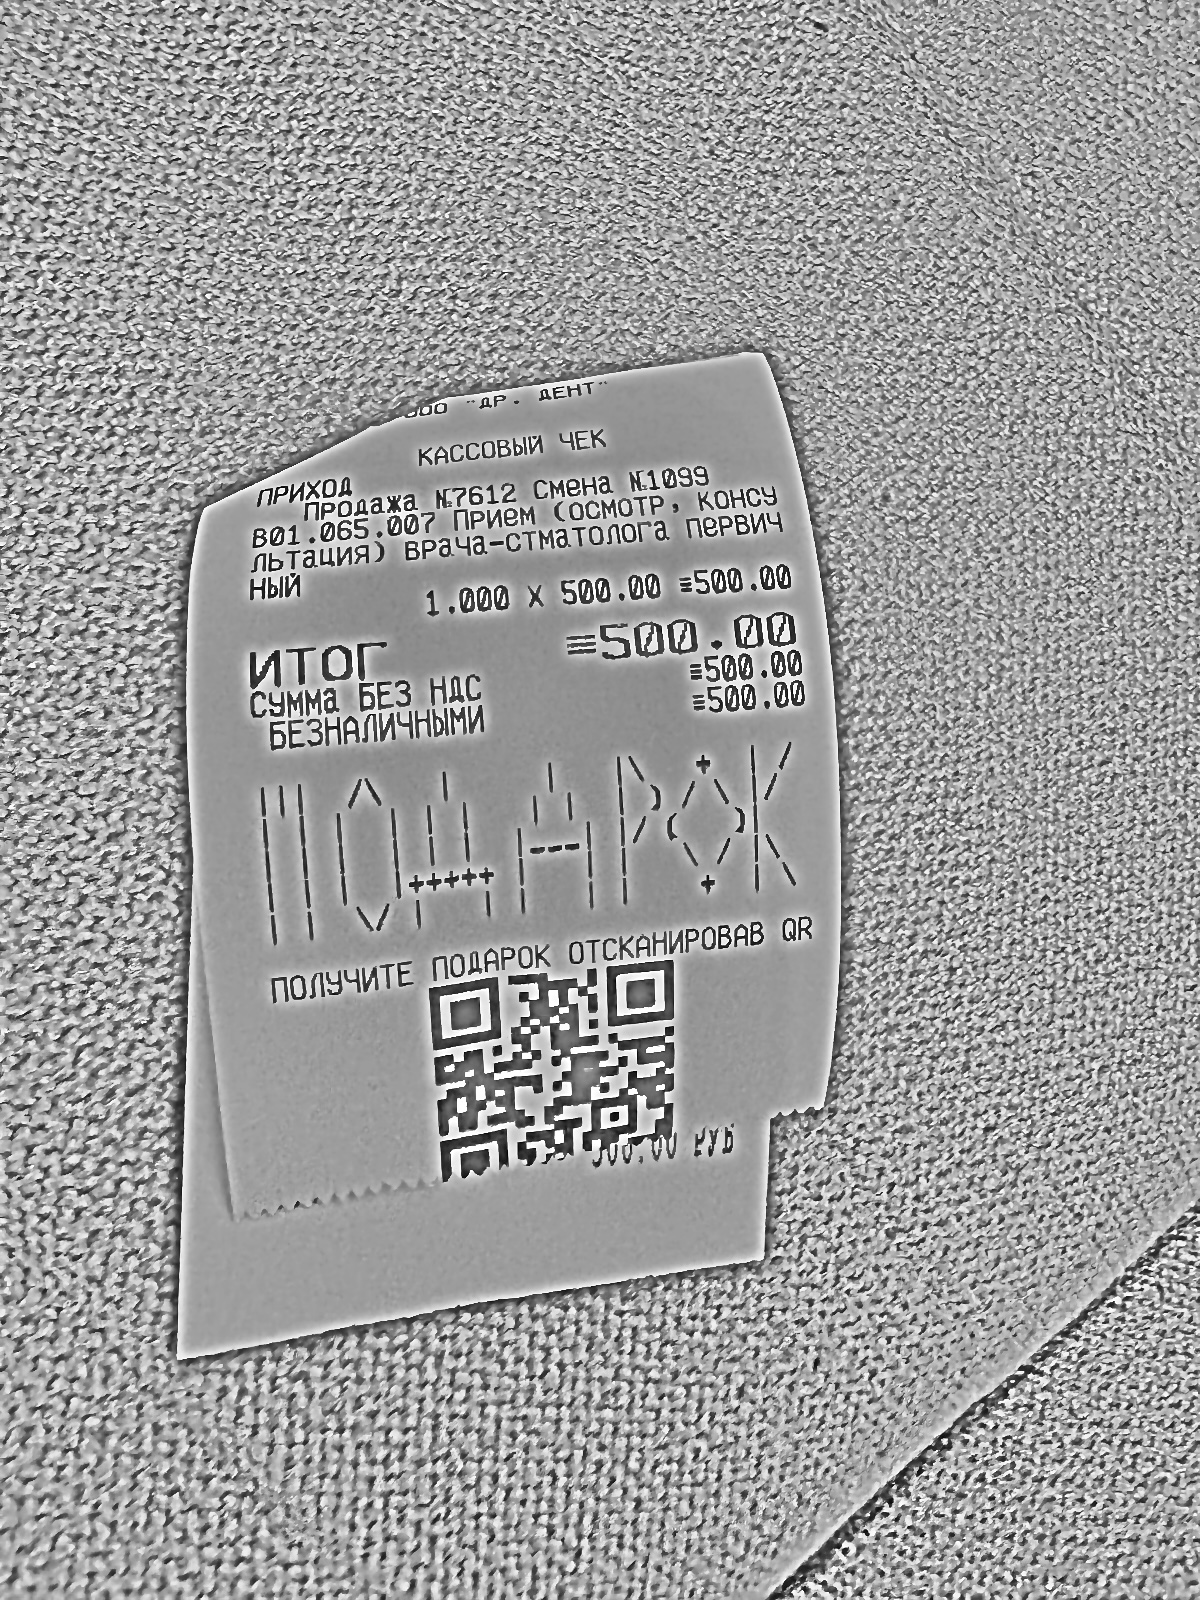
Продавец: ООО "ДР. ДЕНТ"
ИНН: не указано
Дата: не указано
Товары: B01.065.007 Прием (осмотр,консультация) врача-стматолога первичный
Количество: 1
Цена: 500.00
Сумма: 500.00
Итого: 500.00